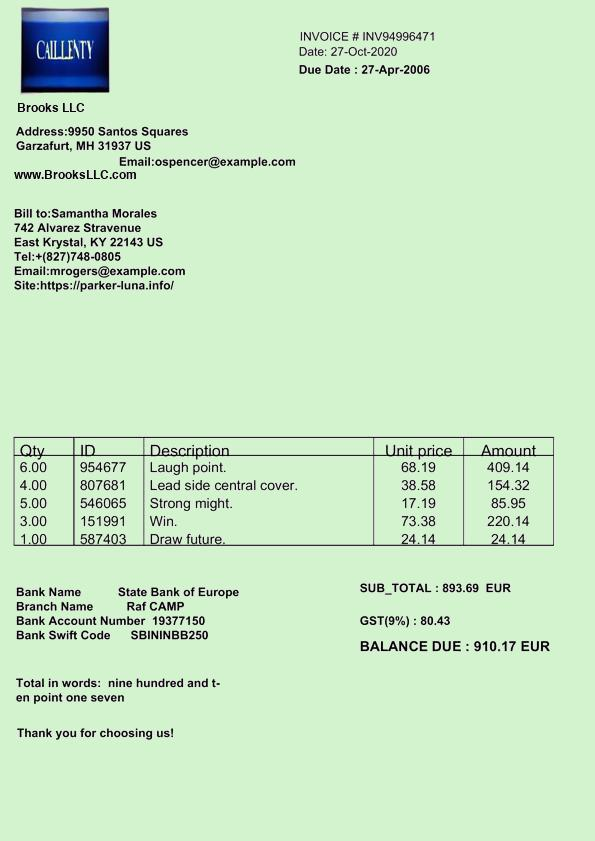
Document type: Invoice